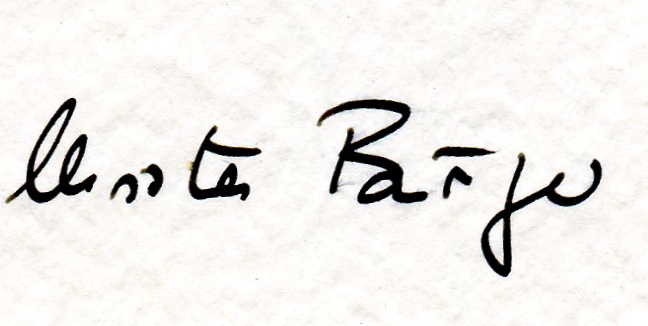
Signature of: christa bürger